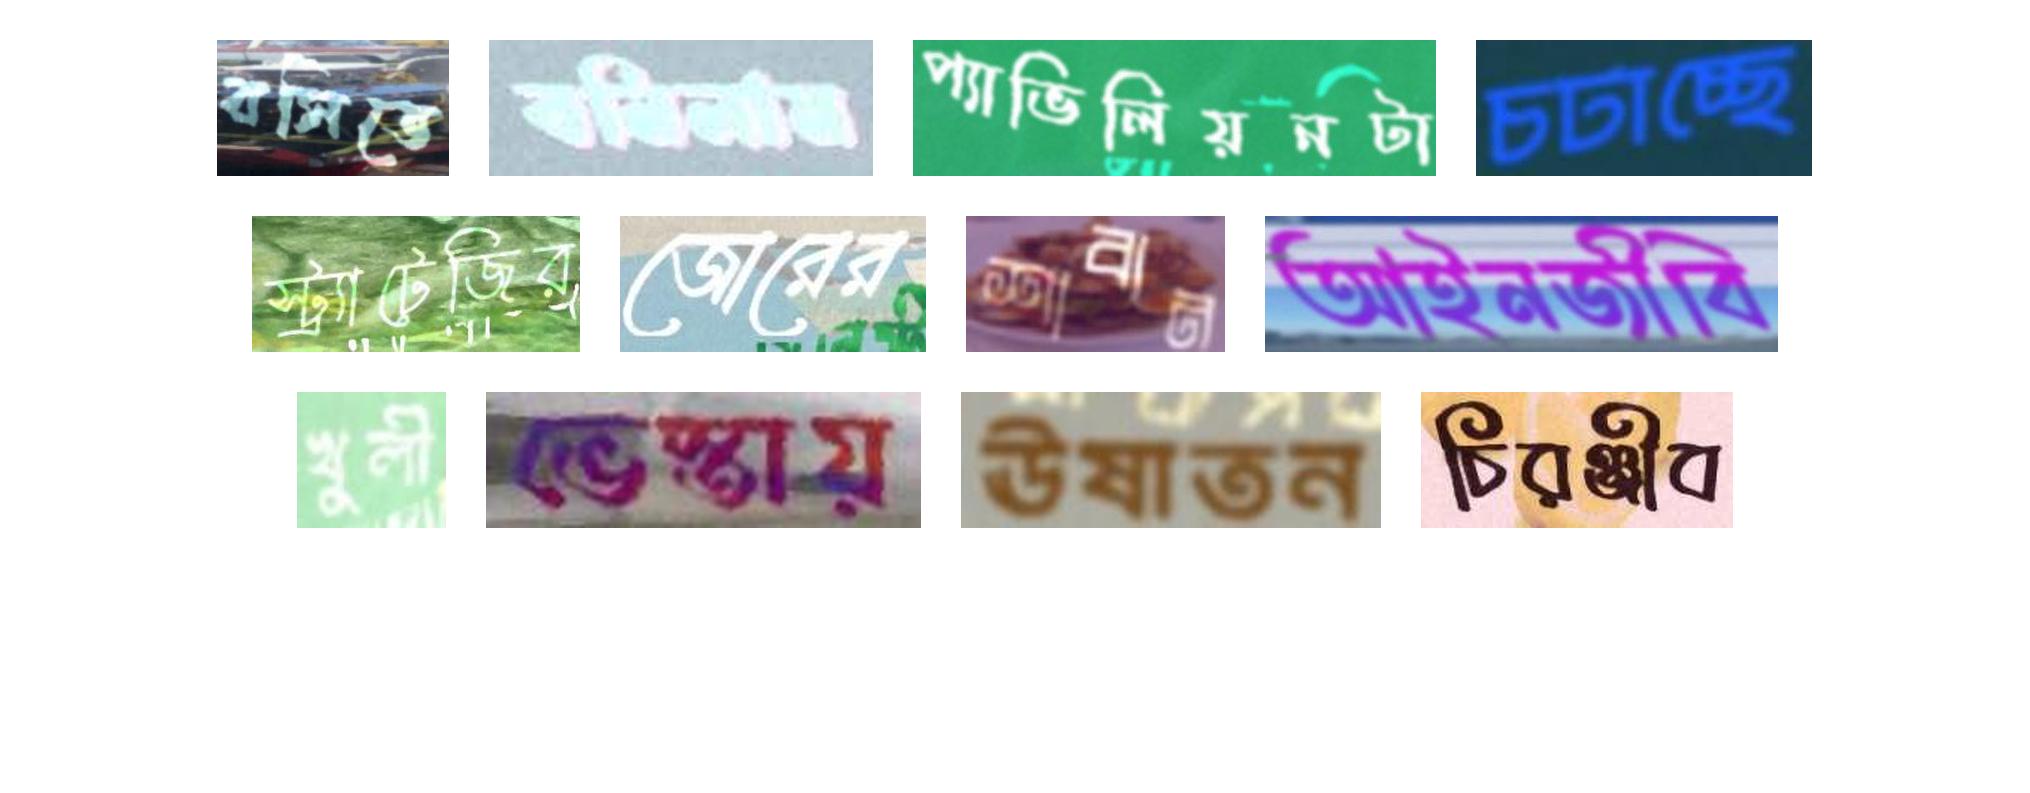
বসিতে বনিলাম প্যাভিলিয়নটা চটাচ্ছে
স্ট্র্যাটেজির জোরের শাবান আইনজীবি
খুলী ভেস্তায় ঊষাতন চিরঞ্জীব